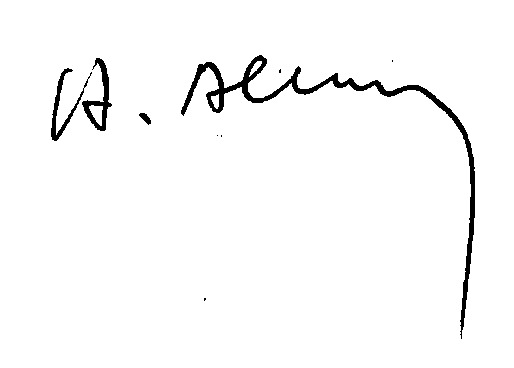
Signature of: henri marie joseph allard